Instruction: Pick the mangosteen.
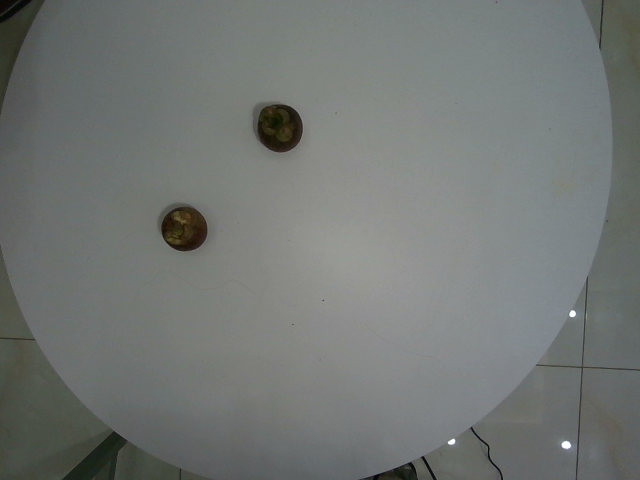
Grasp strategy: vertical